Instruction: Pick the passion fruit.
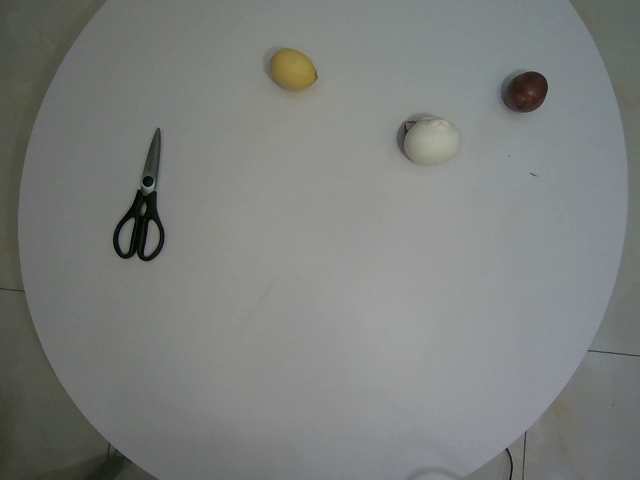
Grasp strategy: vertical